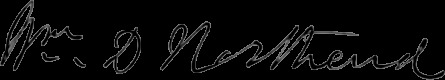
Signature of: william dummer northend